Question: Explain the disease:
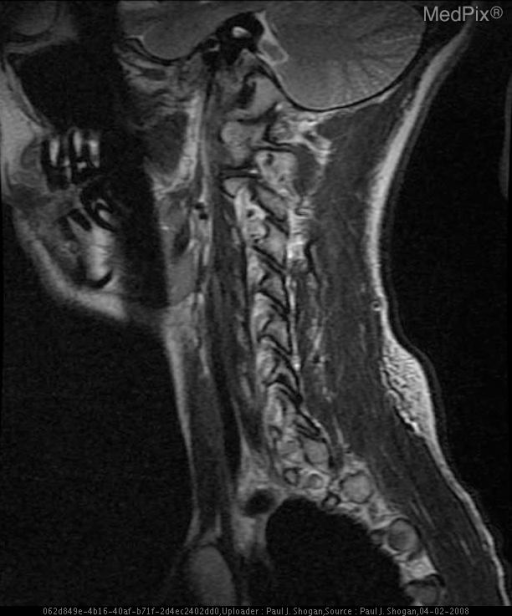
Answer: The disease is discussed as: Dissections may be spontaneous or traumatic; regardless of the etiology, the underlying pathology is the same: disruption of the intima with extravasation of blood into the vessel wall with subsequent extension of thrombus between the planes of the vessel wall (usually between the intima and media). The most common type is the subintimal dissection, although subadventitial dissections (clot extension in the plane between the media and adventitia) also occur.

Two theories exist with regard to the etiology of dissections, each of which invokes intimal injury as a final common pathway:
1). An intimal tear occurs, allowing clot propagation within the vessel wall.
2). A primary intramural hematoma develops and eventually ruptures through the intimal lining into the vessel lumen.

Traumatic dissections result from three basic mechanisms of injury:

1). Penetrating injuries, which include gunshot wounds, knife wounds, intra-oral trauma (pencils, sticks). With regard to characterizing the location of penetrating injuries, the neck is divided into three anatomic zones:
*Zone 1: below the level of the cricoid cartilage.
*Zone 2: between the level of the cricoid and the level of the mandibular angle.
*Zone 3: superior to the level of the mandibular angle.

2). Nonpenetrating injury due to spine fracture-subluxation injuries.

3). Blunt injury to the carotid arteries.

Vertebral artery dissections account for approximately 20% of cases of cervical vascular injuries and most commonly occur between the skull base and the upper cervical spine. Less commonly, the injury occurs between the vessel’s origin from the subclavian artery and the C6 foramen transversarium. Mid-cervical vertebral artery injuries occur in approximately 5% of patient with fractures involving the foramina transversaria.

Internal carotid artery dissections are the most common of all craniocervical dissections, frequently (70% of cases) involve both the cervical and petrous segments of the ICA, and usually spare the carotid bulb. Dissections involving the intracranial internal carotid artery segments, while rare, do occur.

The radiographic appearance of the contrast-opacified vertebral artery on the lateral view is as follows: the vertebral artery takes a nearly vertical course as it traverses the C6 through C3 foramina transversaria. Immediately after passing through the vertebral canal of C2, the vessel forms an inverted L and turns laterally within C2. It then exits C2 and turns cephalad to pass through the vertebral canal of C1. On exiting the transverse foramen of the atlas, it then courses sharply posteriorly along the posterior ring of C1, completing the appearance of a half square. Finally, it turns anterosuperiorly (a hairpin turn) to pierce the dura as it passes through the foramen magnum.